Question: What is the suspected problem?
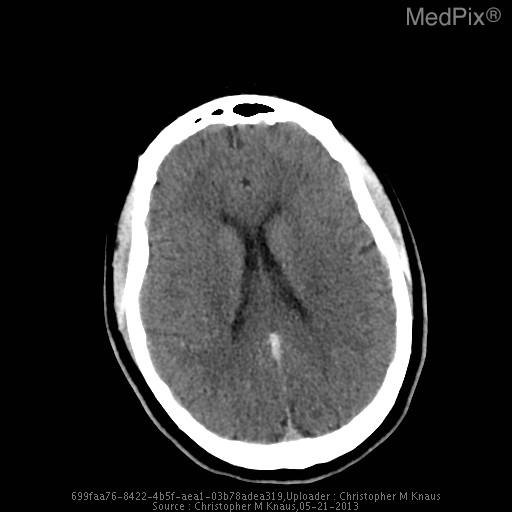
Answer: The findings suggest The vein of Galen, straight sinus, and dominant left transverse venous dural sinus are particularly hyperattenuating, and apparently prominent in caliber.

The superior sagittal sinus is notably less hyperattenuating and is normal in appearance.  The right transverse dural venous sinus is hypoplastic.

Gray/white matter discrimination is preserved.  There is no evidence for infarction or intracranial hemorrhage.  There are no brain masses or mass effect.  There is no hydrocephalus.

The skull is intact.  The partially imaged aerated portions of the skull base are free of significant effusions..

Impression: The vein of Galen, straight sinus, and dominant left transverse venous dural sinus are all particularly hyperattenuating and apparently prominent in caliber, all very concerning for thrombosis.. The vein of Galen, straight sinus, and dominant left transverse
venous dural sinus are all particularly hyperattenuating and apparently prominent in caliber.. The patient might have a history of 17 yo girl presents with left sided facial weakness and numbness and the worst headache of her life that is rated 10/10.  The headache has been progressive for about 24 hours.  She has a history of migraine, but the patient states that her current headache does not feel like her typical migraine headache..